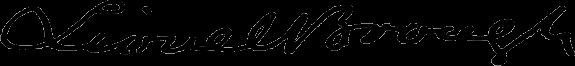
Signature of: lionel brough